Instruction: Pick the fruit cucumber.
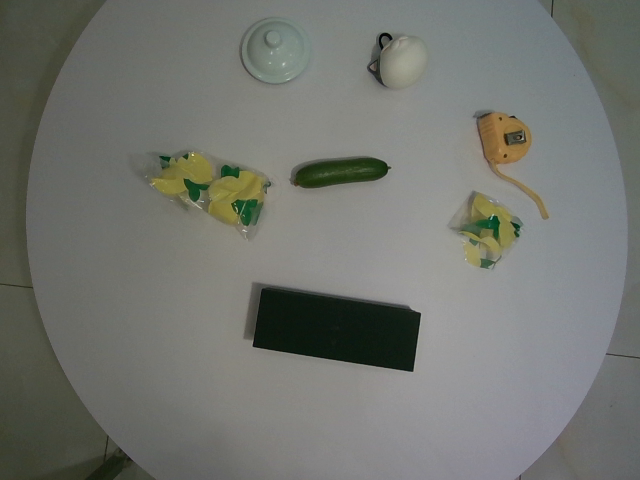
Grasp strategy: vertical